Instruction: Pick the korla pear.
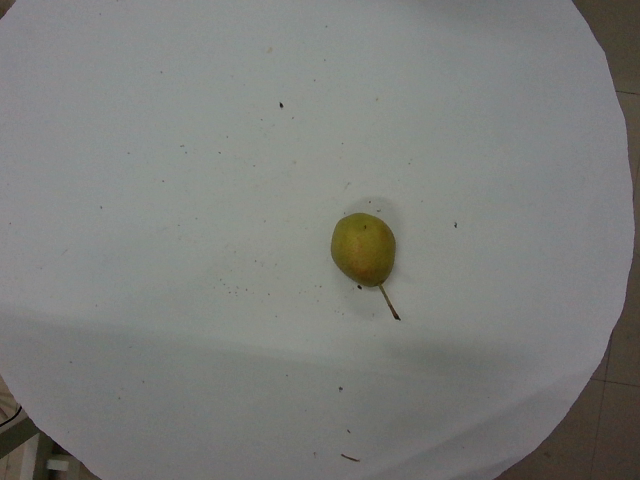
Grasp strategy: vertical